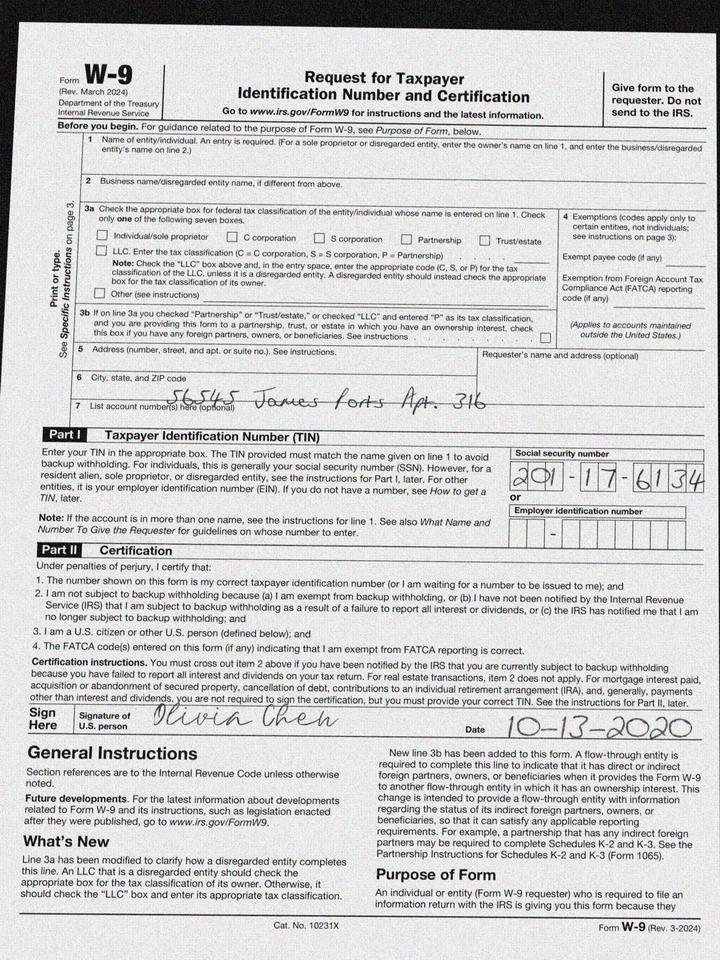
adr1: 56545 James Ports Apt. 316
cbx: no
ssn: 201176134
sdt: 10-13-2020